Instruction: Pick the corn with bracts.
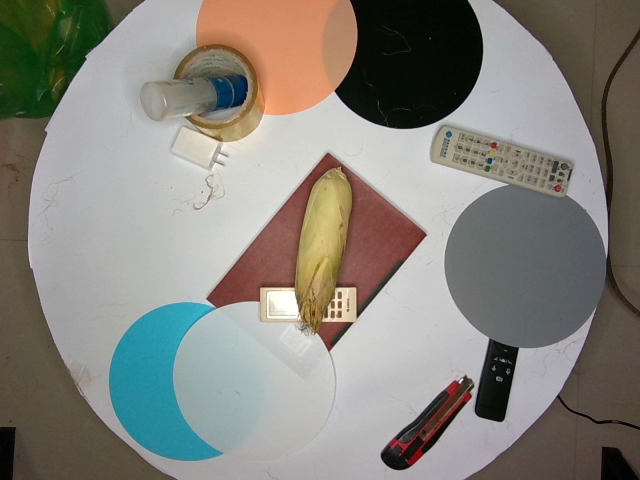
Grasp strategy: vertical